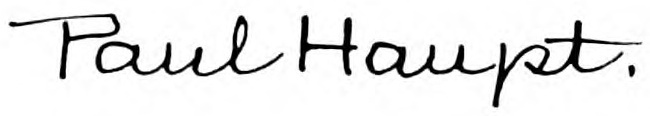
Signature of: paul haupt